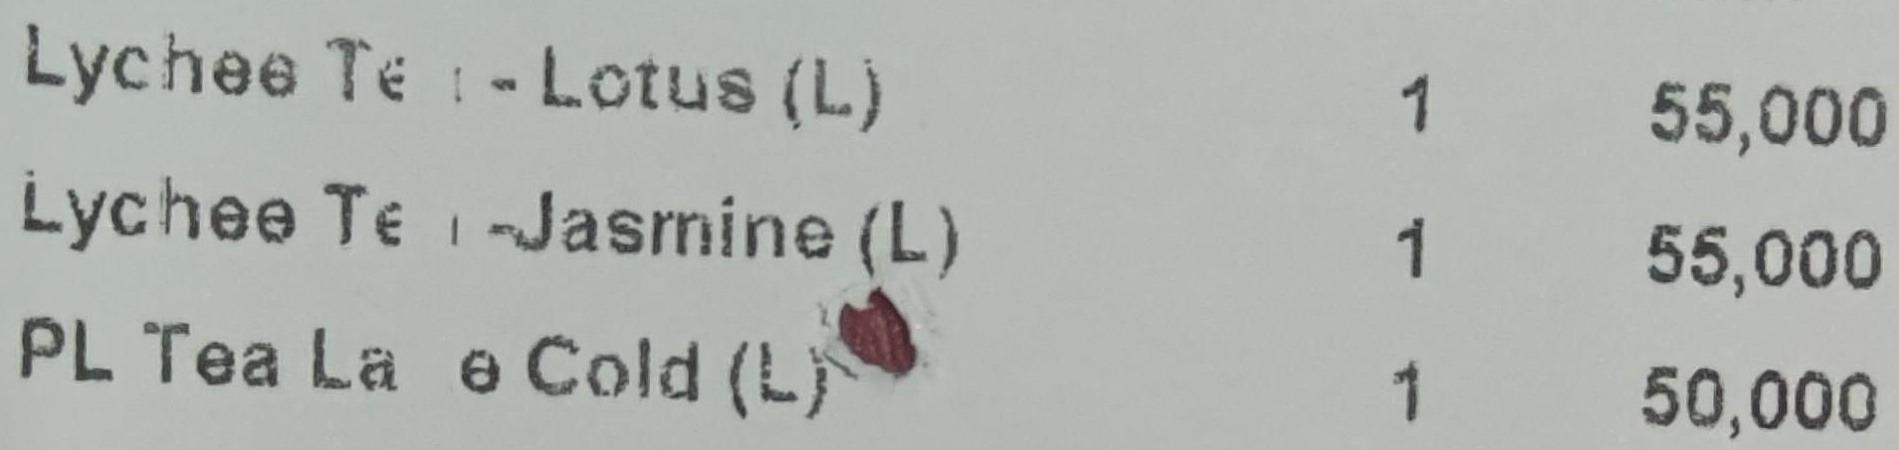
<table>
<tr>
<td>Lychee Tea - Lotus (L)</td>
<td>1</td>
<td>55,000</td>
</tr>
<tr>
<td>Lychee Tea : - Jasmine (L)</td>
<td>1</td>
<td>55,000</td>
</tr>
<tr>
<td>PL Tea Latte Cold (L)</td>
<td>1</td>
<td>50,000</td>
</tr>
</table>